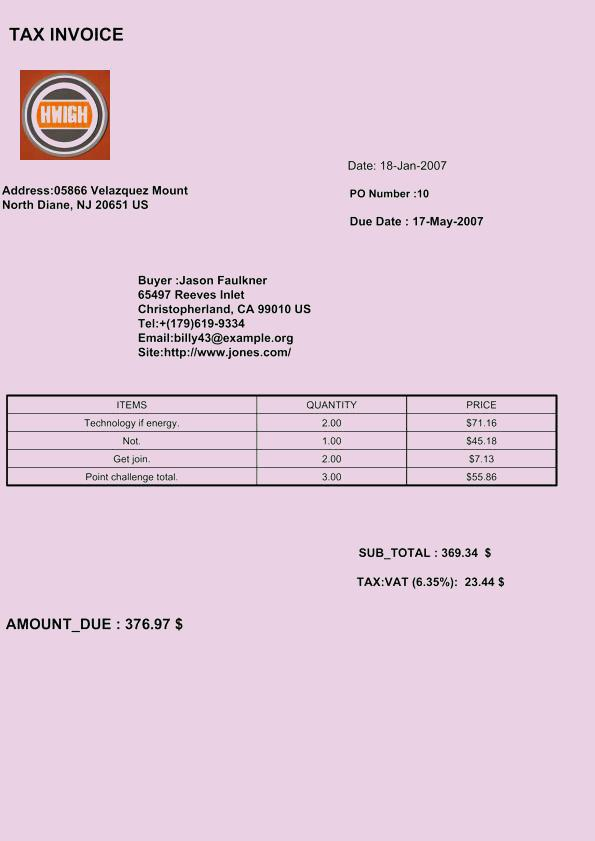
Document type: Invoice